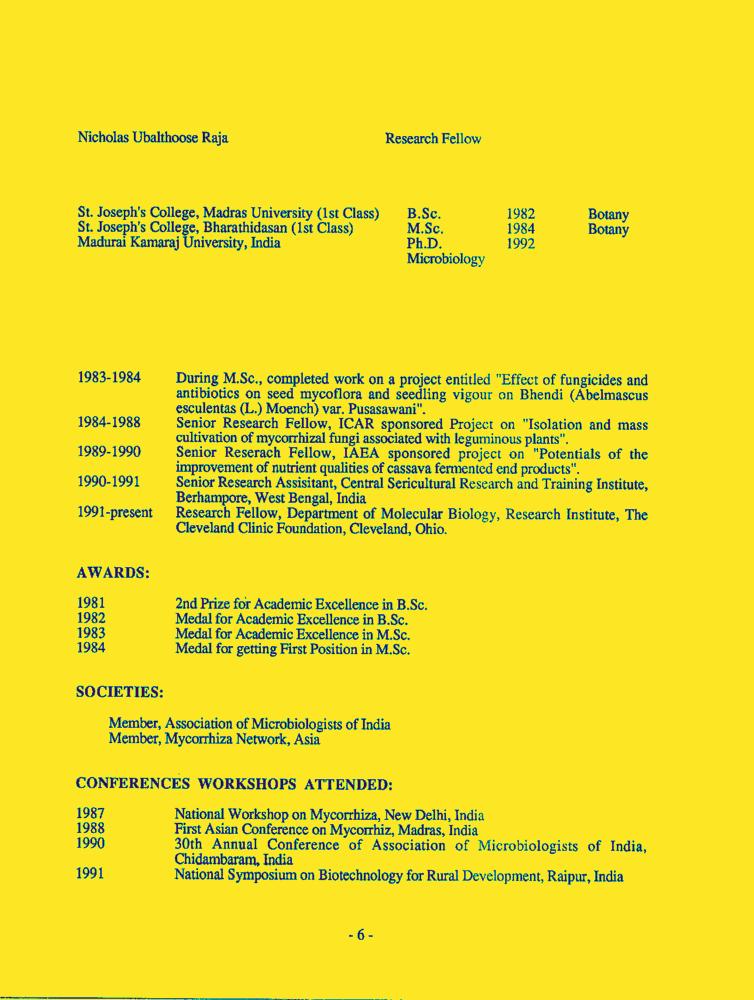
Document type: Resume-Doc